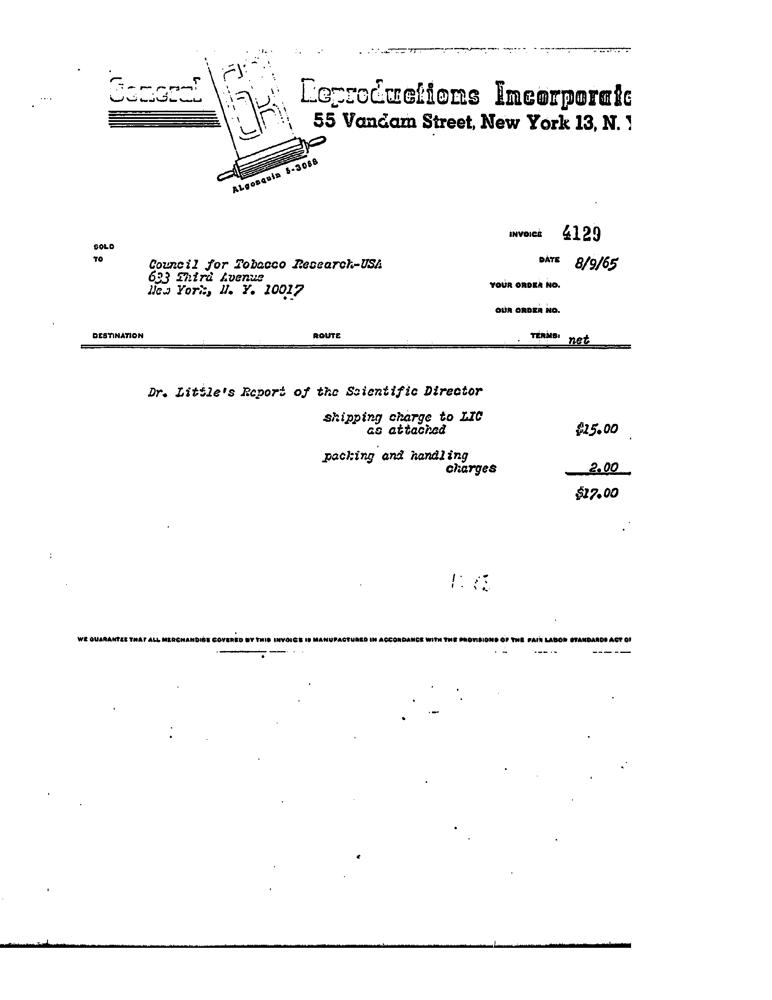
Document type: Invoice